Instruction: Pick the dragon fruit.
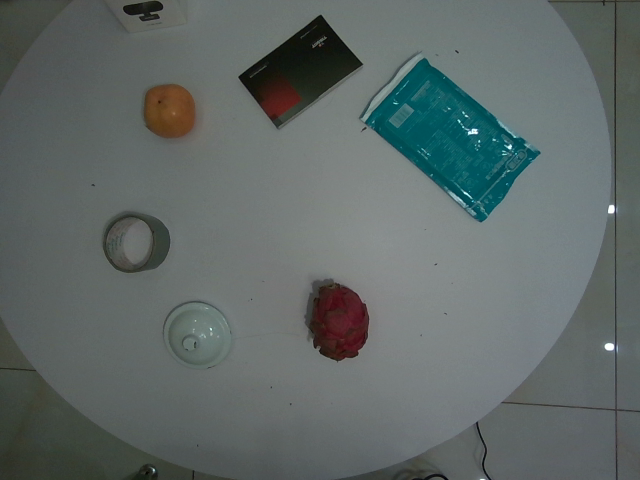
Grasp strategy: vertical